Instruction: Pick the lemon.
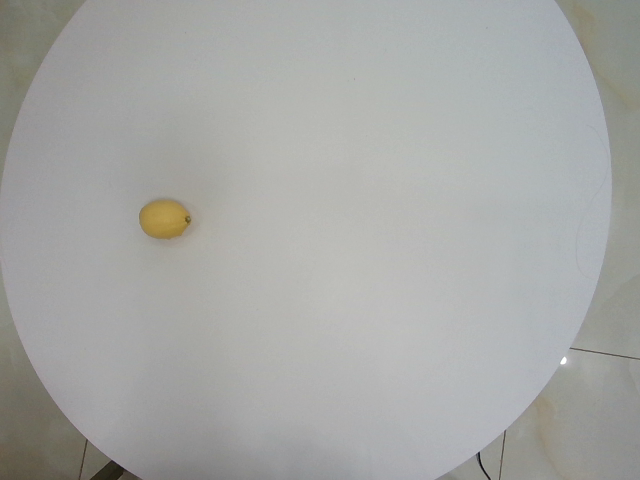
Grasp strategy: vertical